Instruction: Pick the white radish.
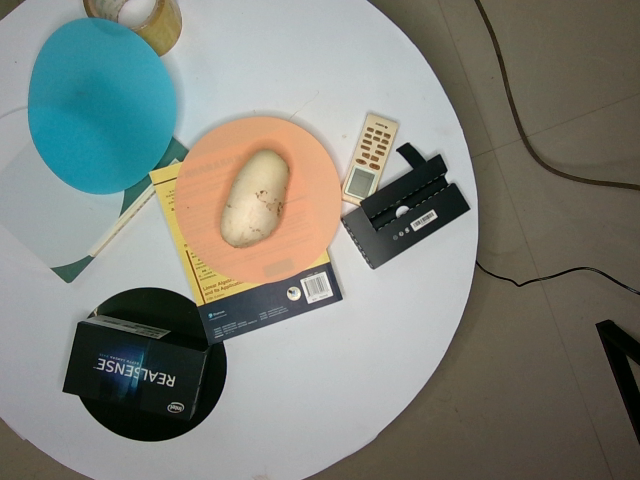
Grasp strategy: vertical